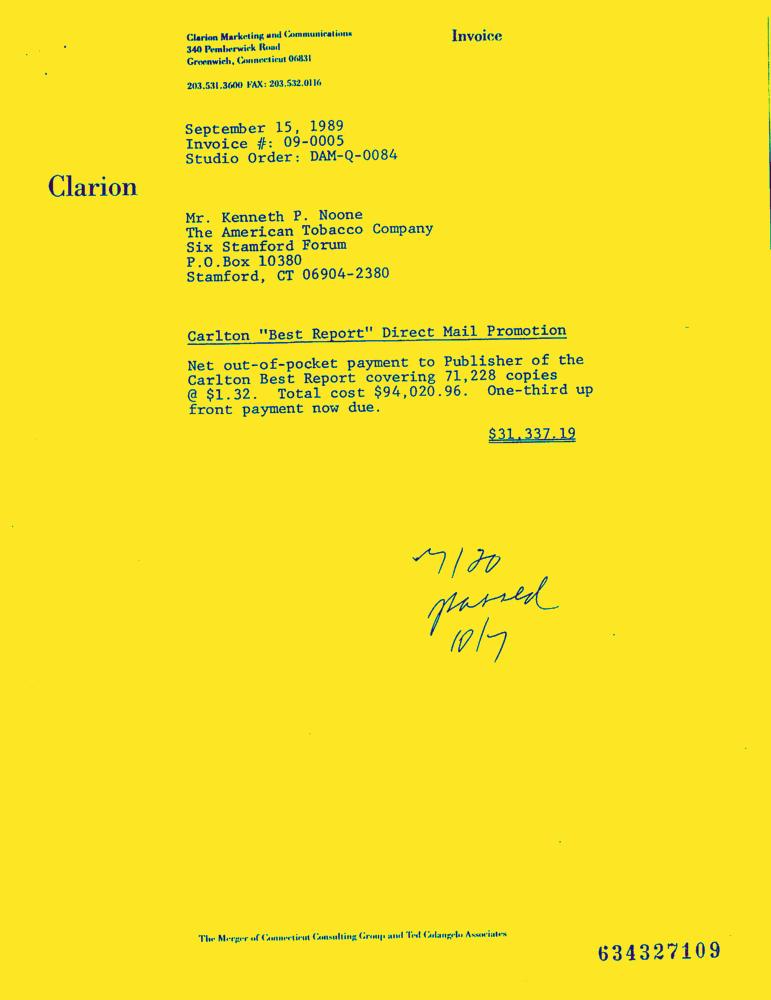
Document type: Invoice-Doc